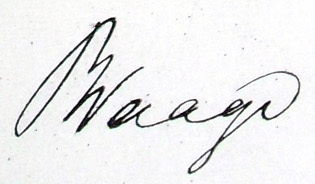
Signature of: peter waage